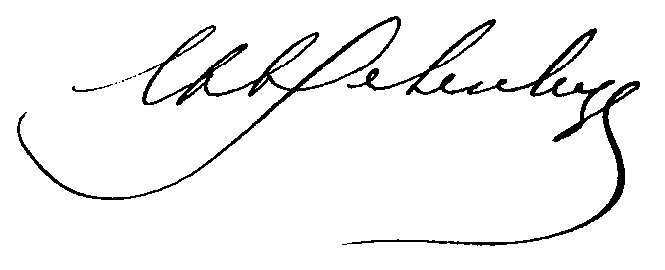
Signature of: louis charles delescluze